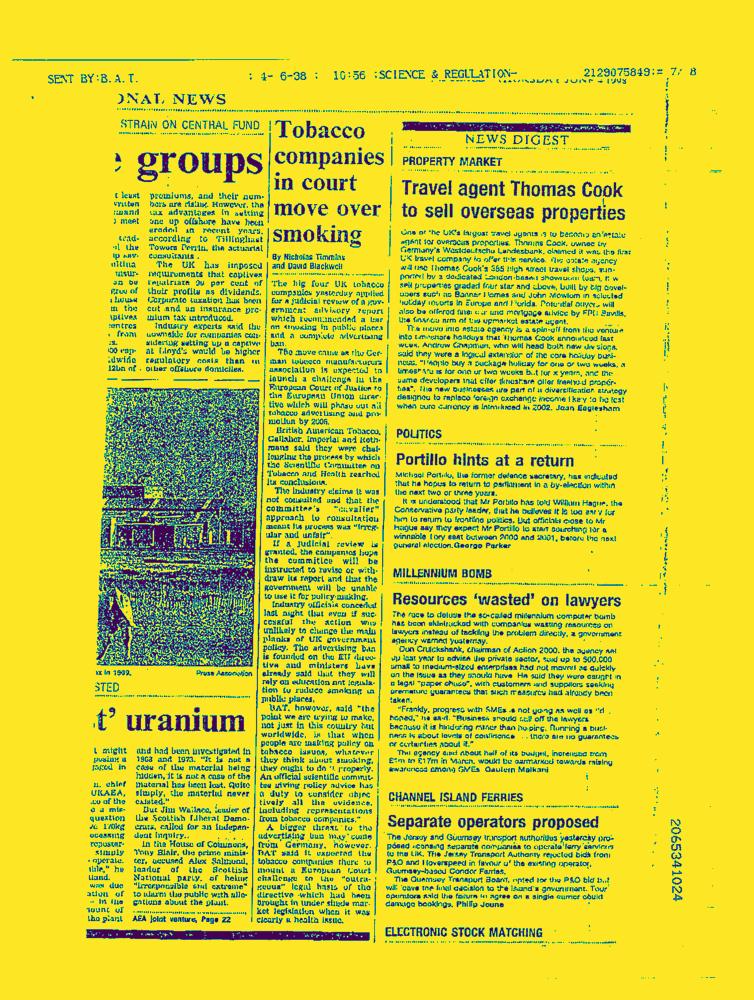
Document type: News-Article